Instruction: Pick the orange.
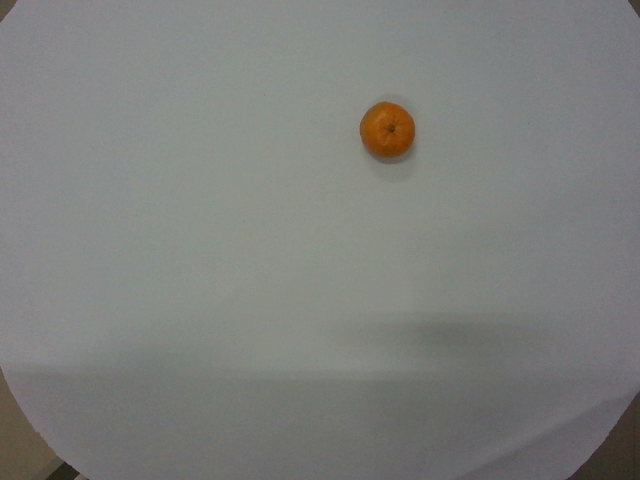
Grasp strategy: vertical